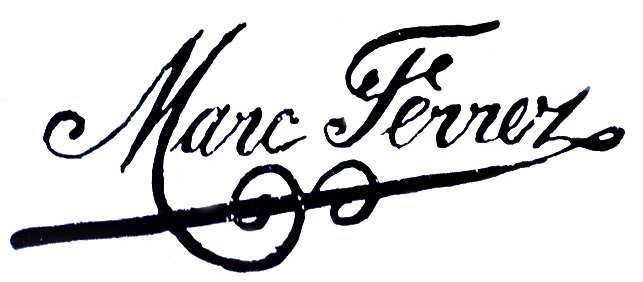
Signature of: marc ferrez